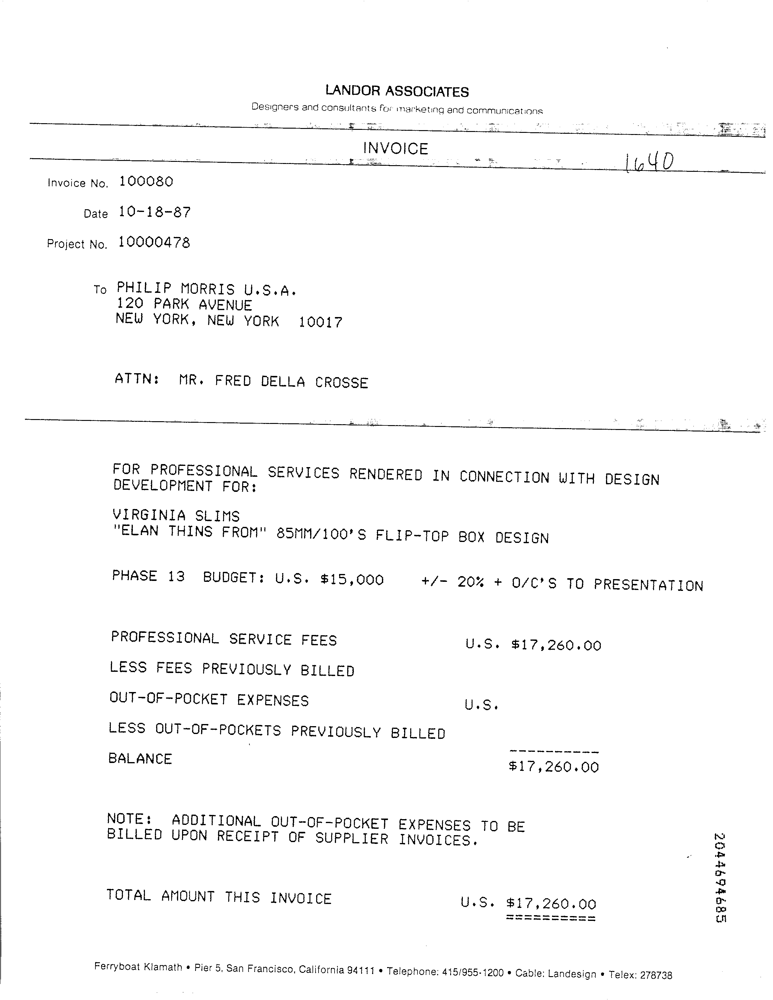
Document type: Invoice